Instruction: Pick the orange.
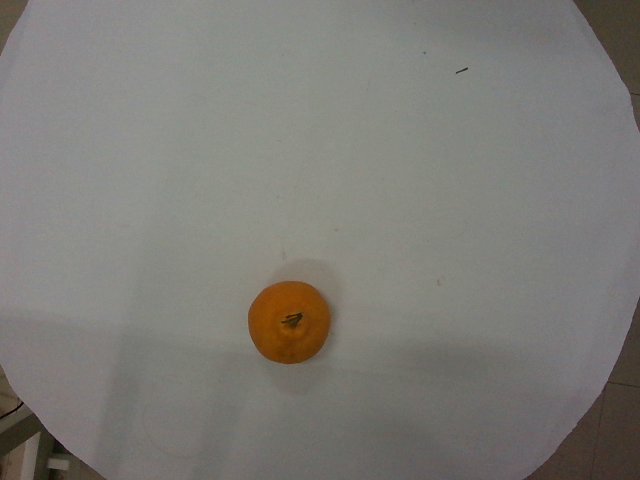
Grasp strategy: vertical